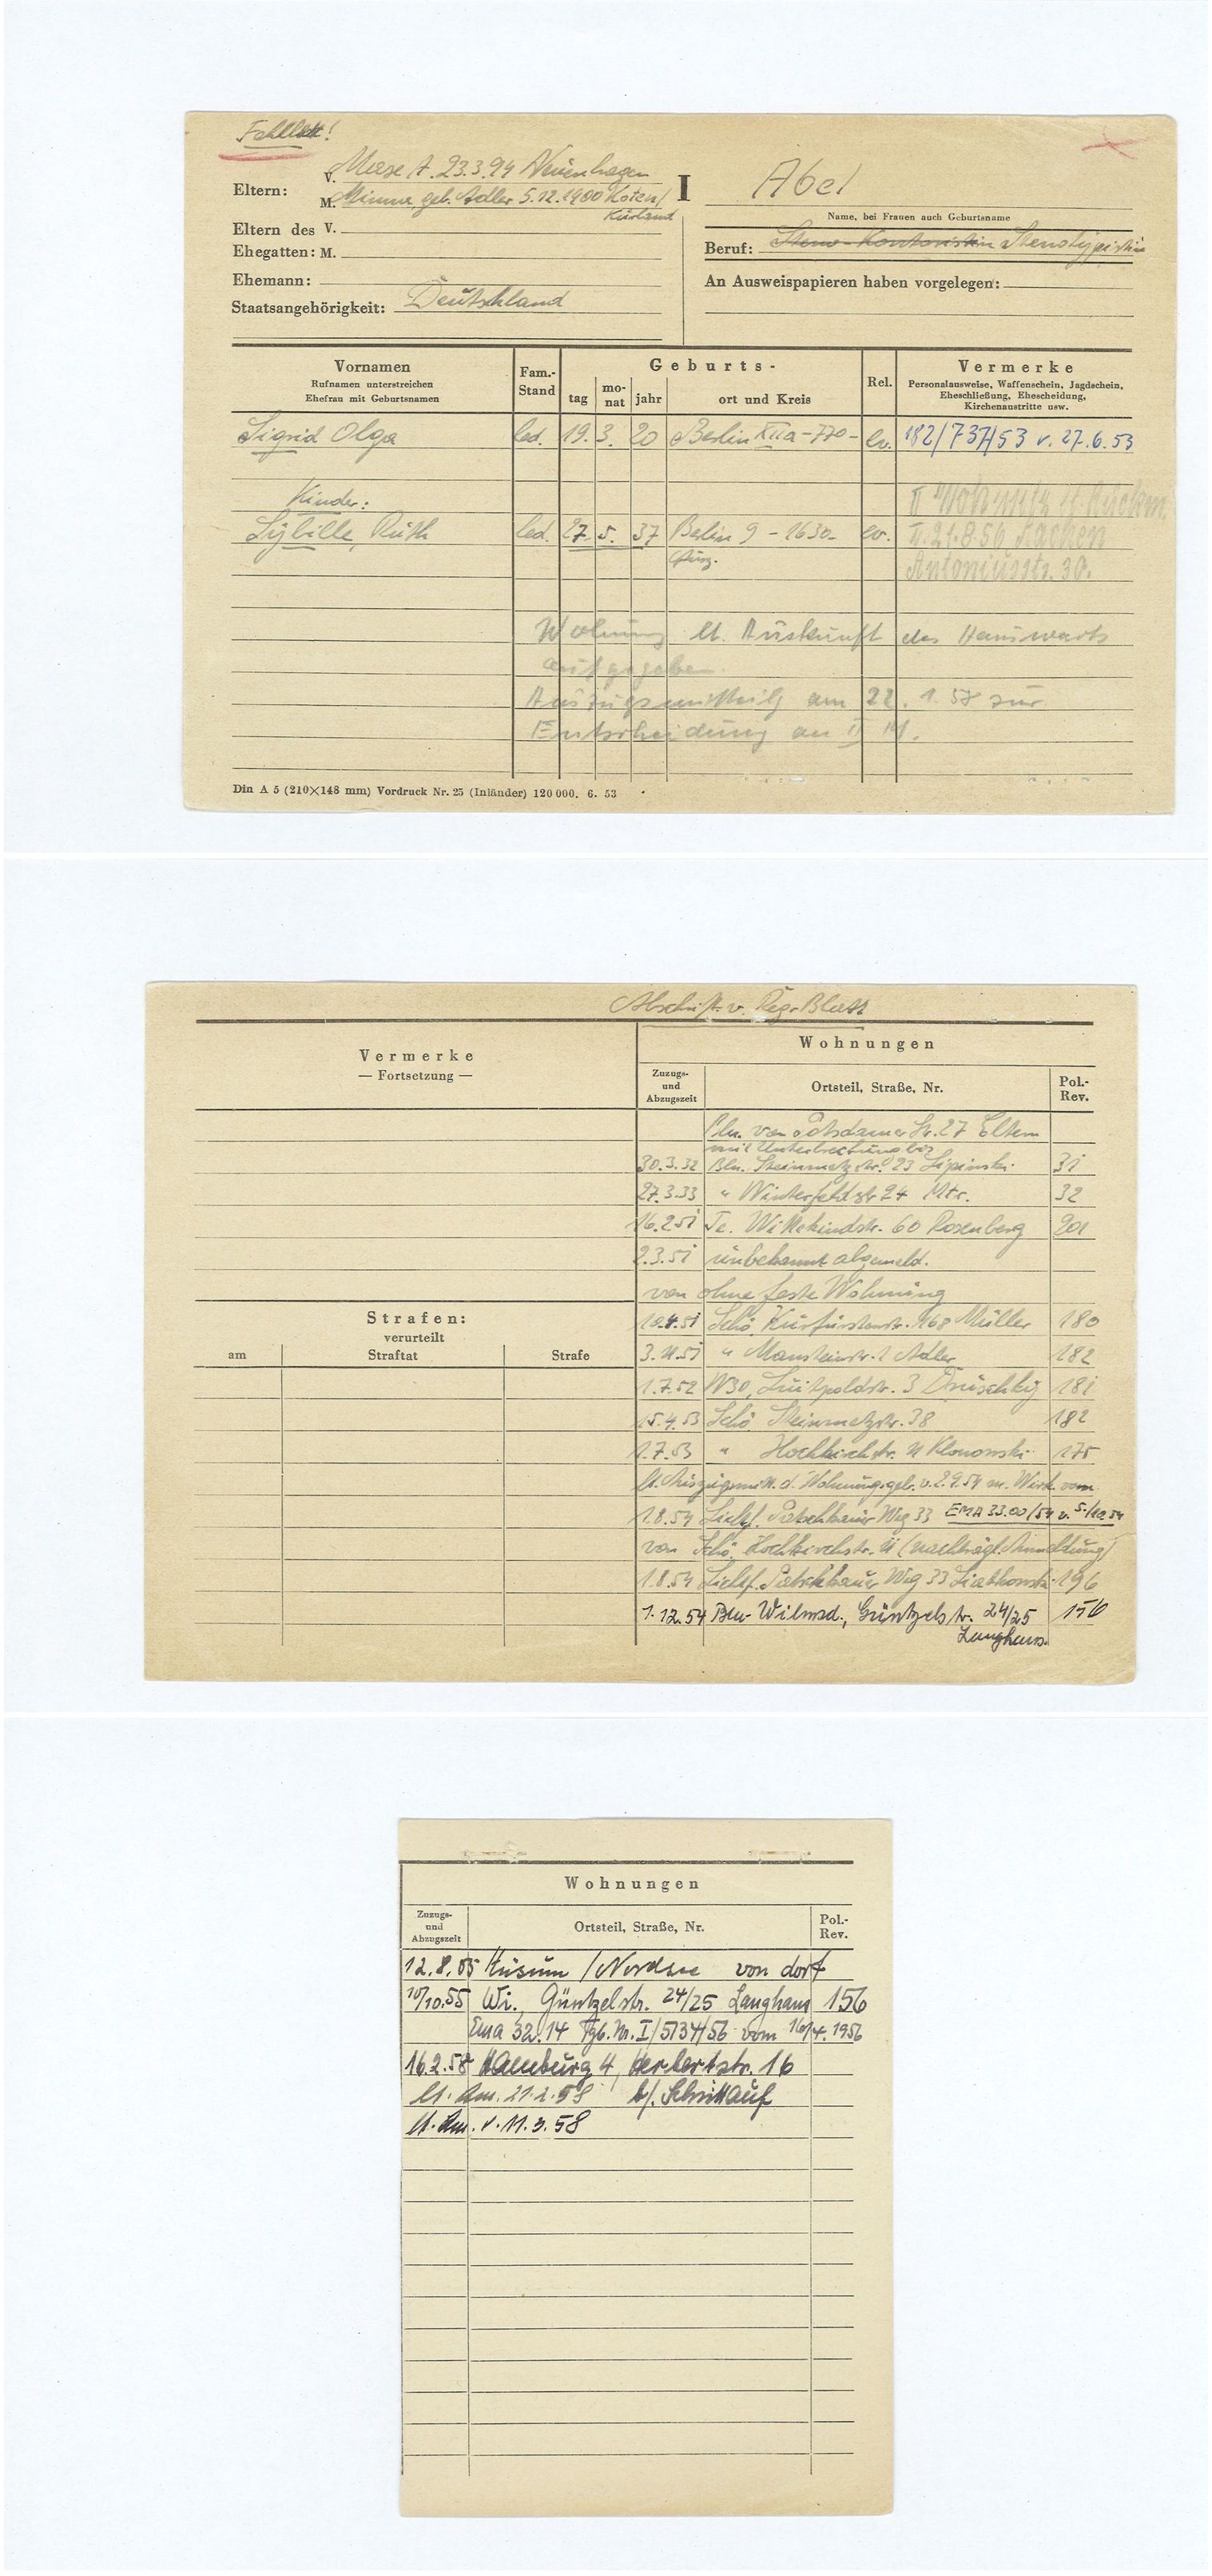
Abel